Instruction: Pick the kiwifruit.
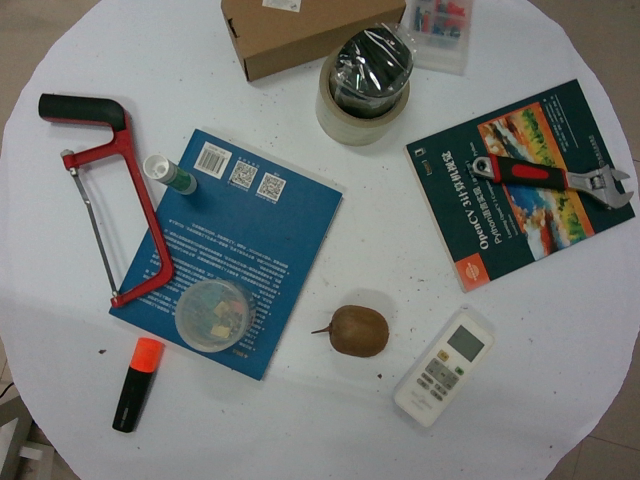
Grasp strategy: vertical